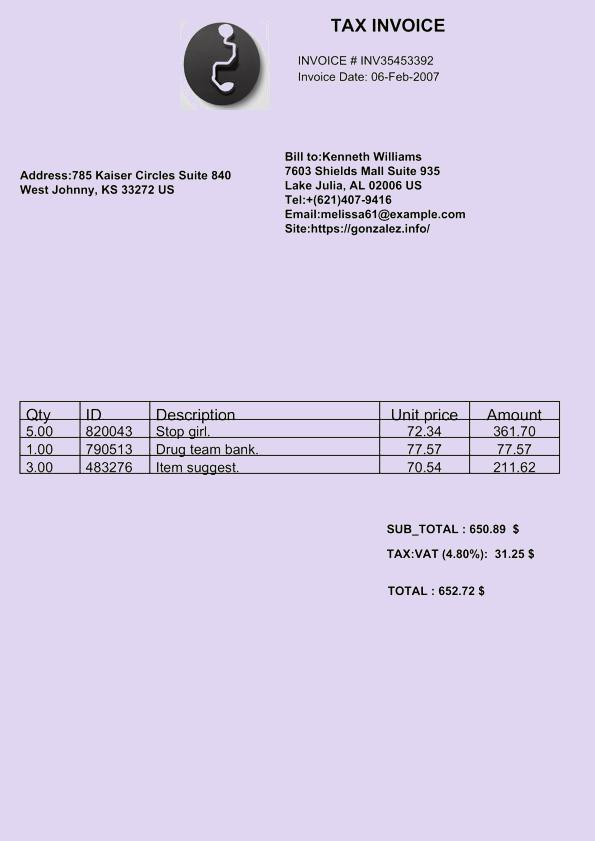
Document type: Invoice